Question: Which state is mentioned in the document?
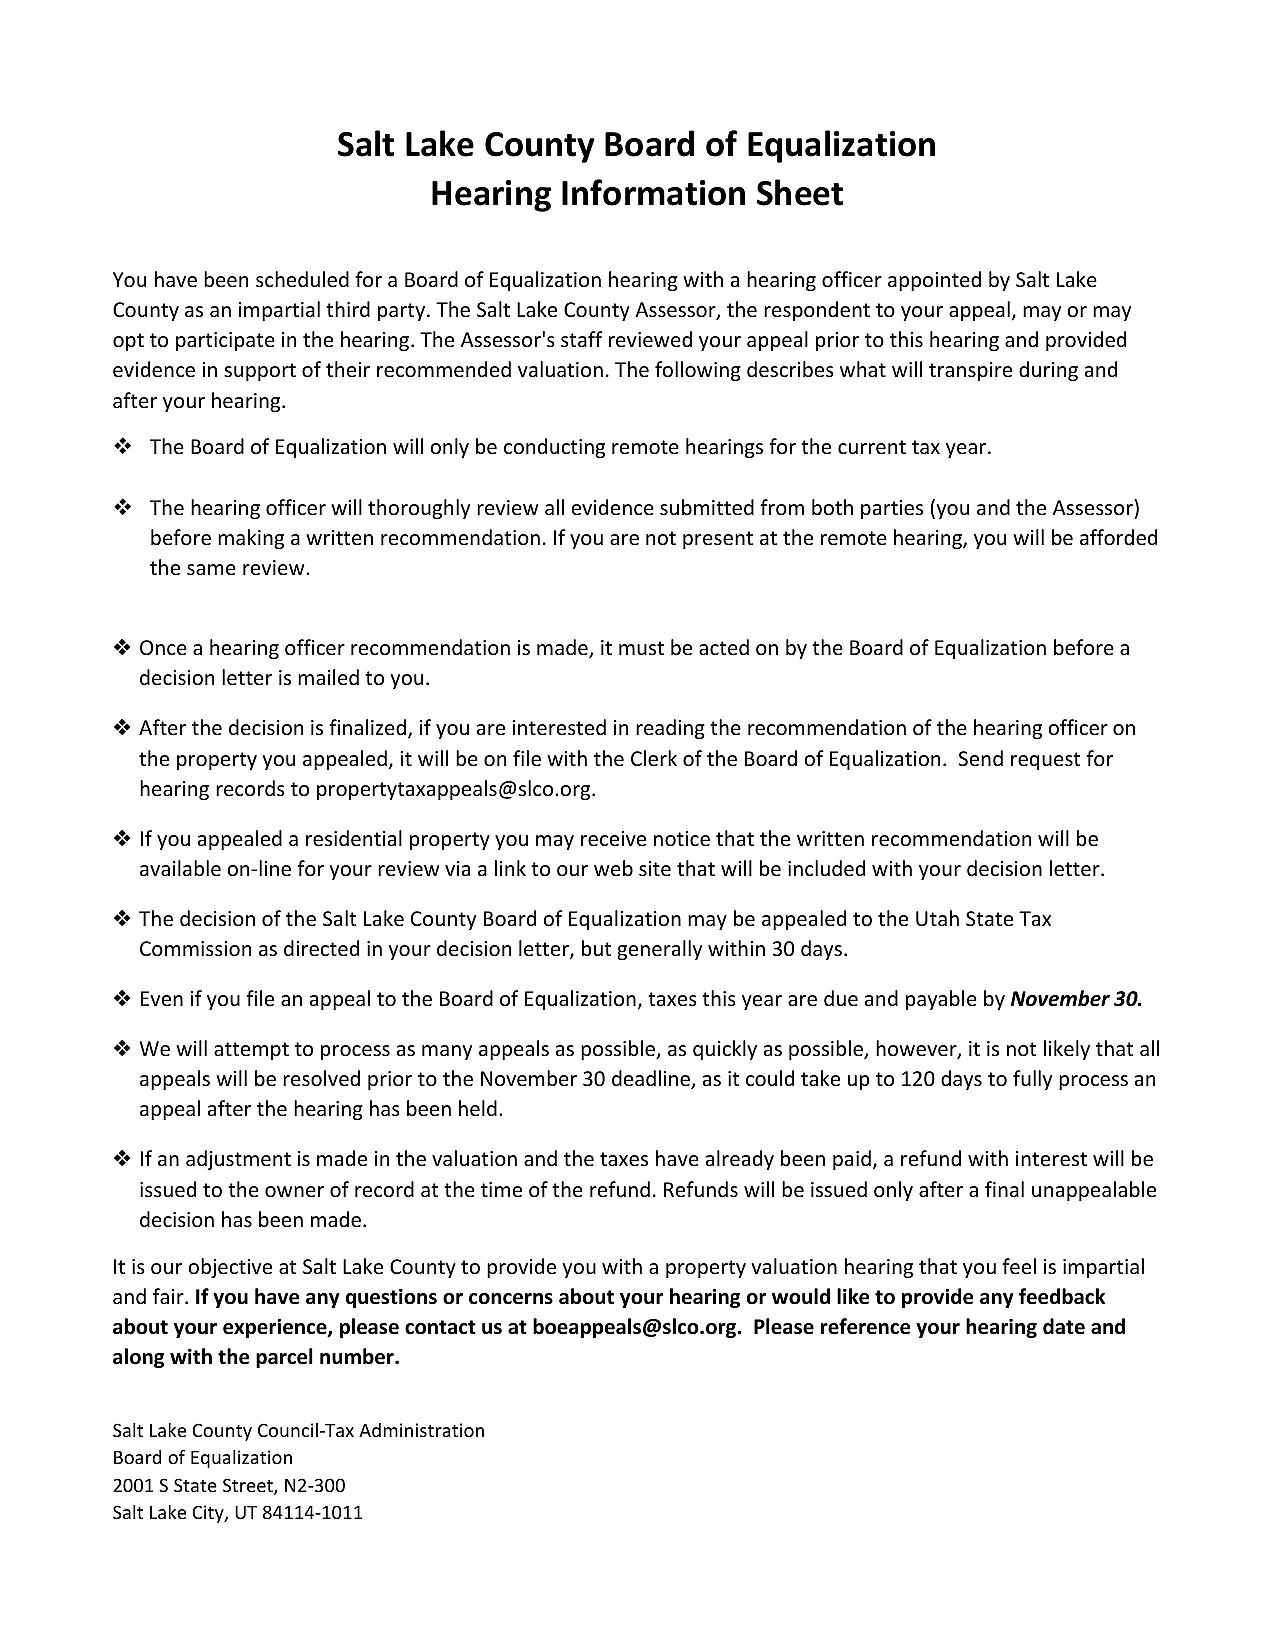
Answer: "UT"